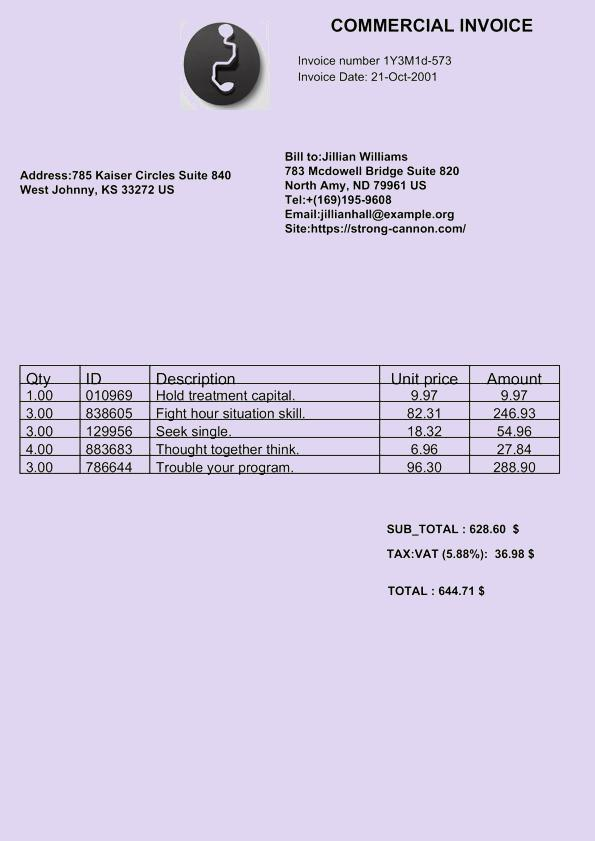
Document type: Invoice